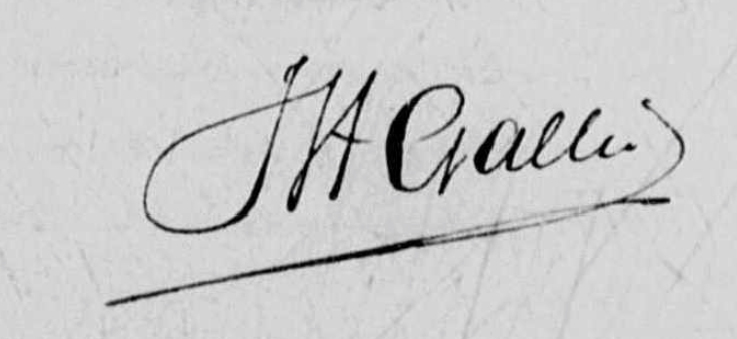
Signature of: johannes hermanus gallée